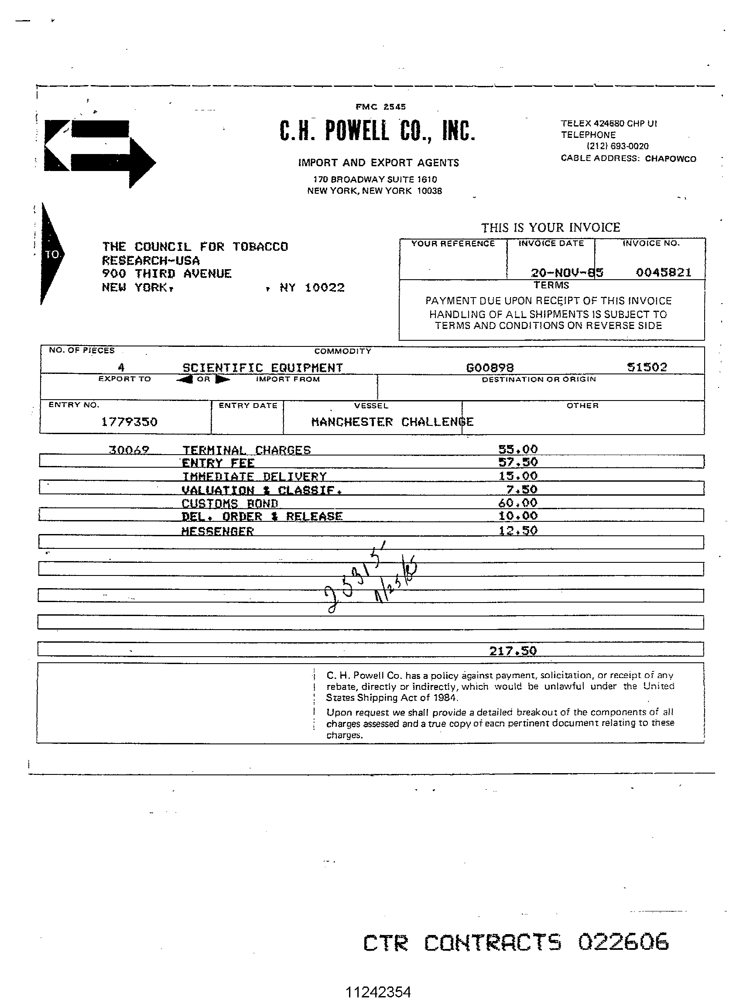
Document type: Invoice